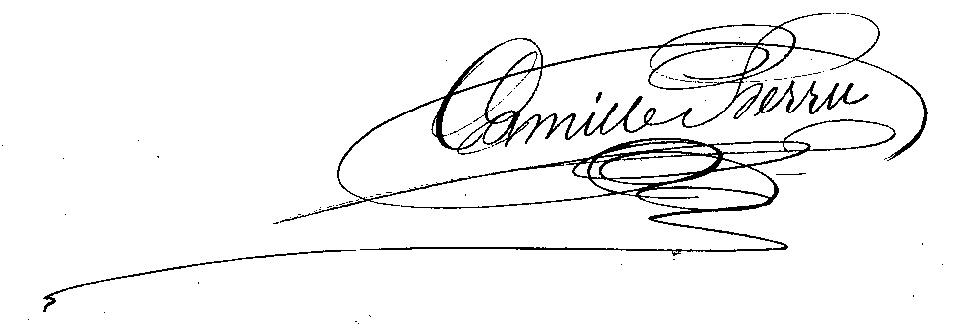
Signature of: camille berru